Question: What is the address or location of the property listed in the document?
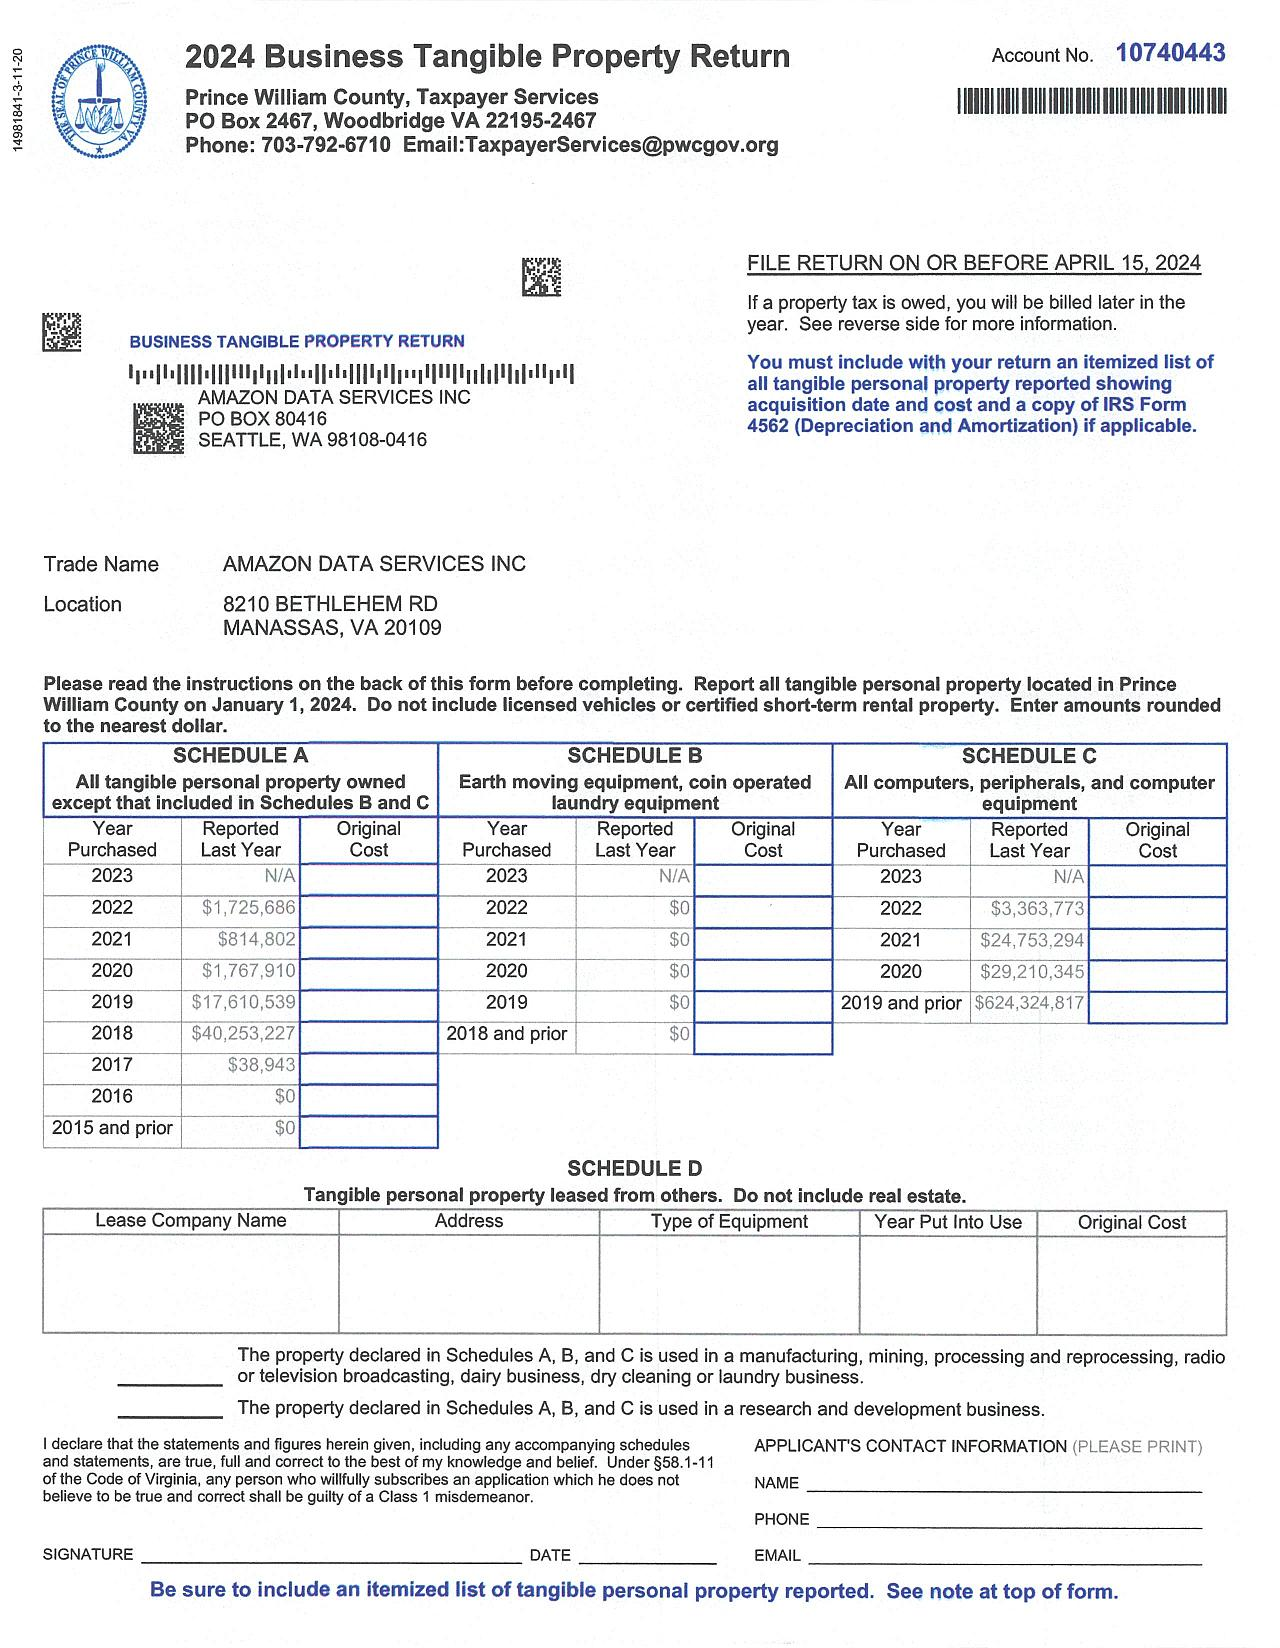
Answer: "8210 BETHLEHEM RD MANASSAS, VA 20109"